Extract the amount written in words, the amount in digits, the name of the payee, the date on the cheque, and the bank's name from the image.
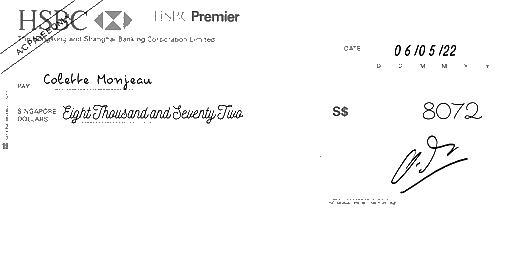
amt_in_words: Eight Thousand and Seventy Two
amt_in_figures: 8072
payee_name: Colette Monjeau
bank_name: HSBC
cheque_date: 06/05/22